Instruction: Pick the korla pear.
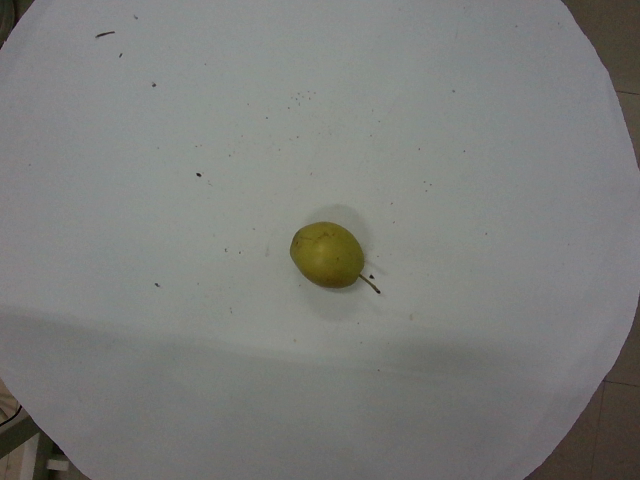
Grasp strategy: vertical